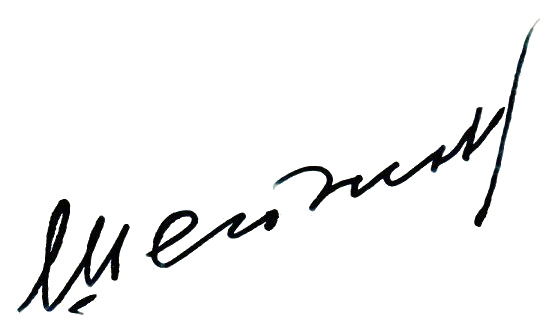
Signature of: viktor sheĭnin